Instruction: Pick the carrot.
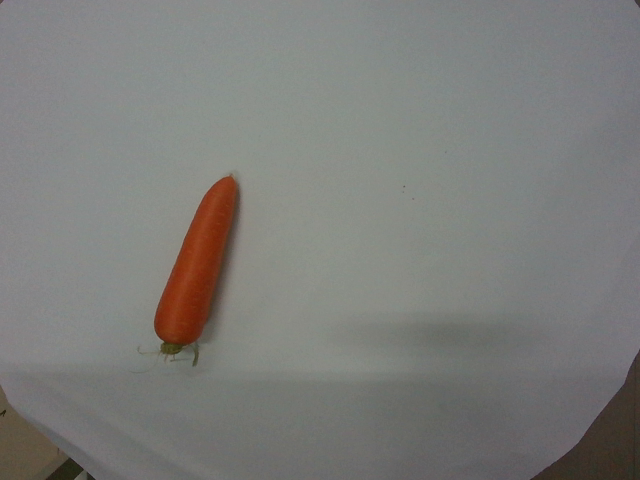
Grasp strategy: vertical